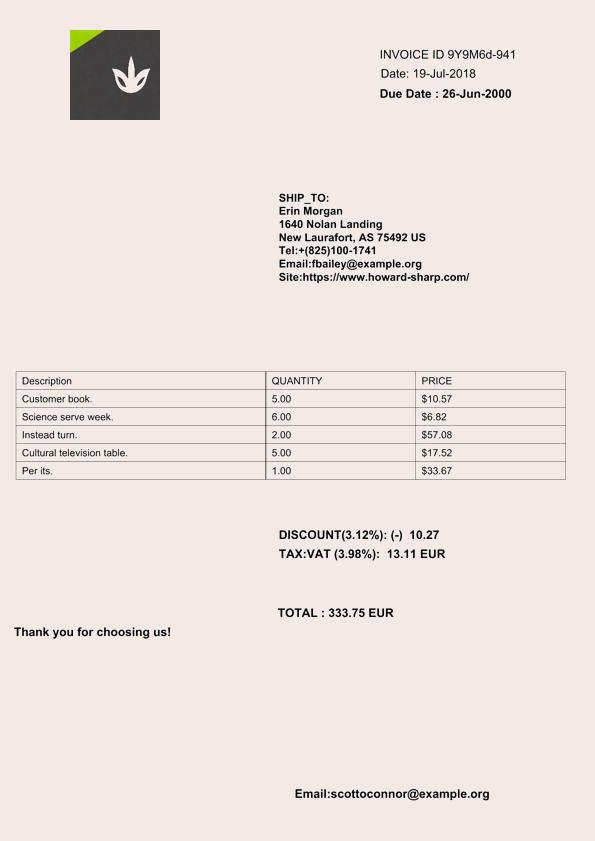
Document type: Invoice